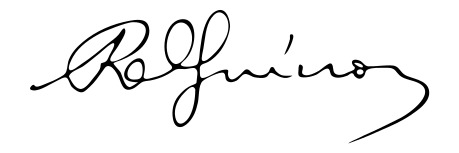
Signature of: rené guénon